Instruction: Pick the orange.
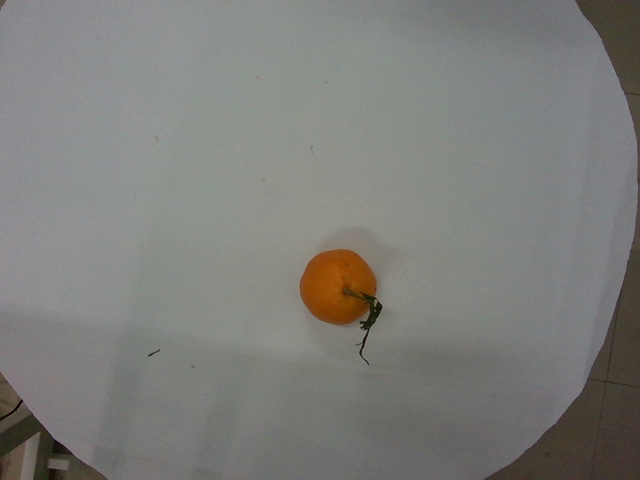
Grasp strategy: vertical